Question: Talk about the condition:
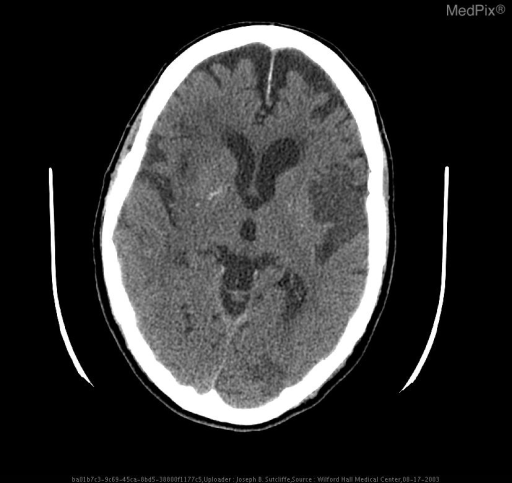
Answer: The disease is discussed as: Brain embolism usually presents abruptly with clinical abnormalities. Fluctuations or worsening symptoms and sudden improvements are common during the first 24 to 48 hours, probably because of emboli passing distally. Usually embolic infarcts are large, and deficits are more severe in patients with emboli than with in situ occlusions. Single or infrequent but longer lasting TIAs may precede embolic infarctions. Embolic events often occur during activity or sudden straining, coughing, or sneezing. Infarcts may involve multiple vascular territories and are mixed in age. Early angiographic or TCD studies may show the presence of distal intra-arterial emboli. Hemorrhagic conversion of infarcted areas is commonly noted on CT and MRI scans. Infarcts are often wedge-shaped and involve the cerebral cortical surface.(1)

Atrial fibrillation is the underlying cause of 30,000 to 40,000 embolic strokes per year in the United States. The precentage of AF caused strokes increases with age, rising from 1.5 percent in patients aged 50 to 59 years to 23.5 percent in patients aged 80 to 89 years. Although co-morbid conditions such as hypertension and vascular disease are factors, the predominant cause of strokes in patients with atrial fibrillation is embolization of a clot from the left atrium.

When evaluated using transesophageal echocardiography, up to 30 percent of patients with atrial fibrillation and embolic stroke are found to have atrial thrombi within 72 hours of the stroke. Risk factors for stroke in patients with atrial fibrillation include a history of transient ischemic attack or stroke, age greater than 65 years, a history of hypertension, the presence of a prosthetic heart valve (mechanical or tissue), rheumatic heart disease, left ventricular systolic dysfunction, or diabetes.(2)